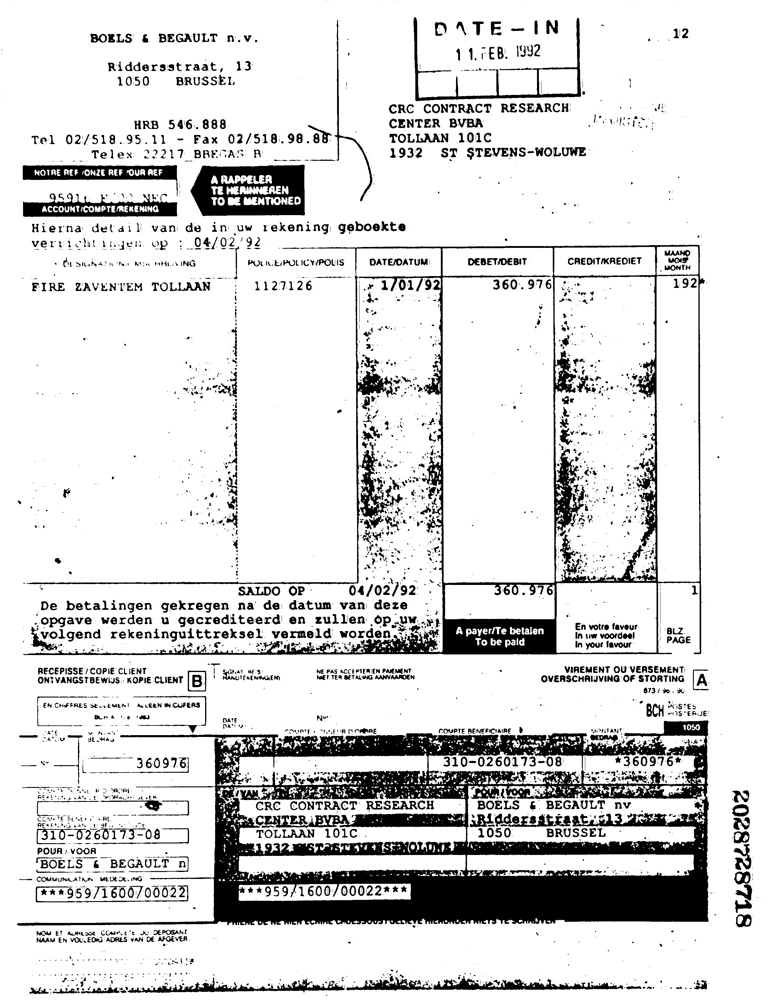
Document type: Invoice